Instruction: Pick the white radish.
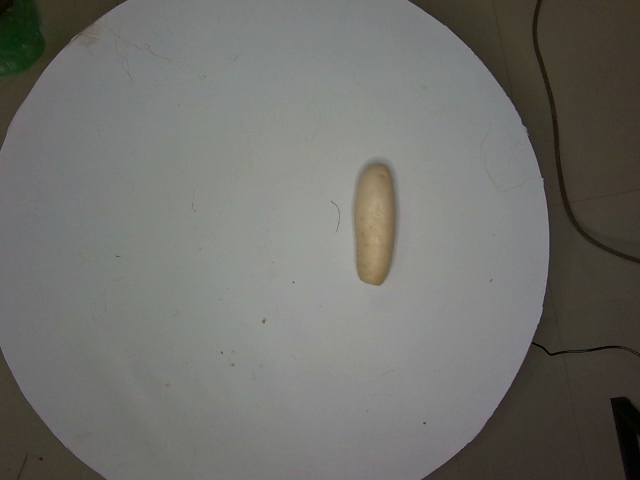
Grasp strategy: vertical